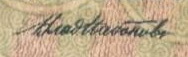
Signature of: vladimir nalbandov